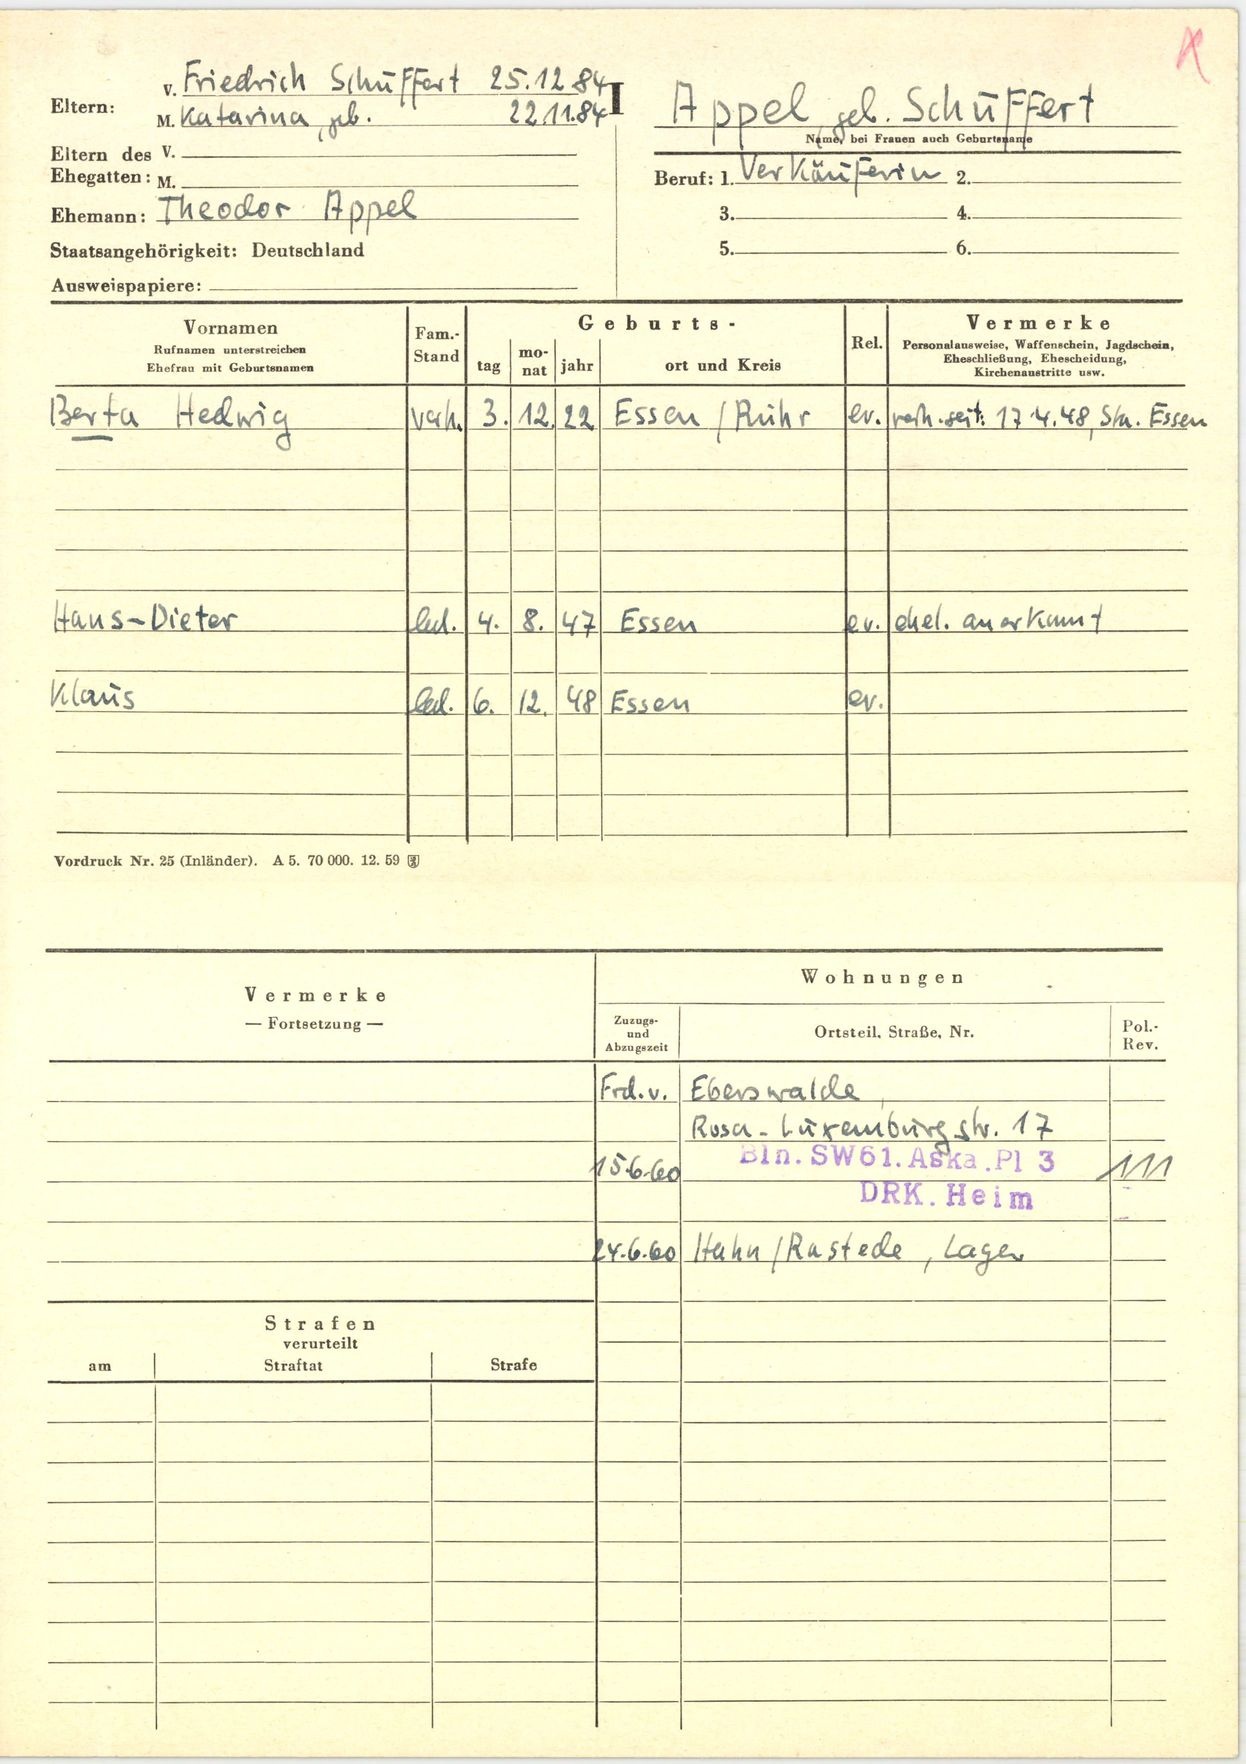
Appel, geb. Schuffert